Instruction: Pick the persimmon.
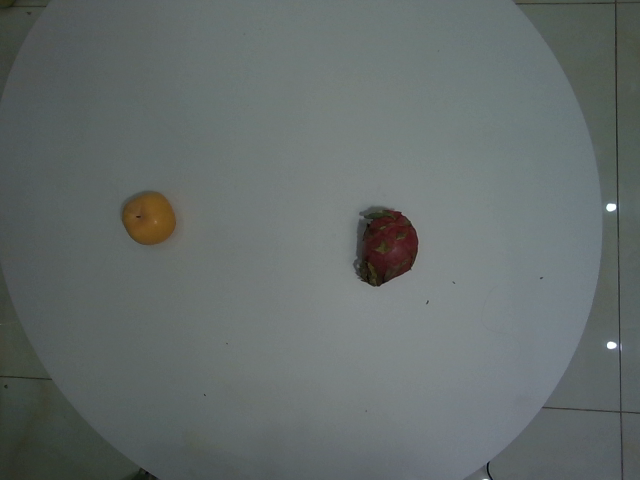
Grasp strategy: vertical